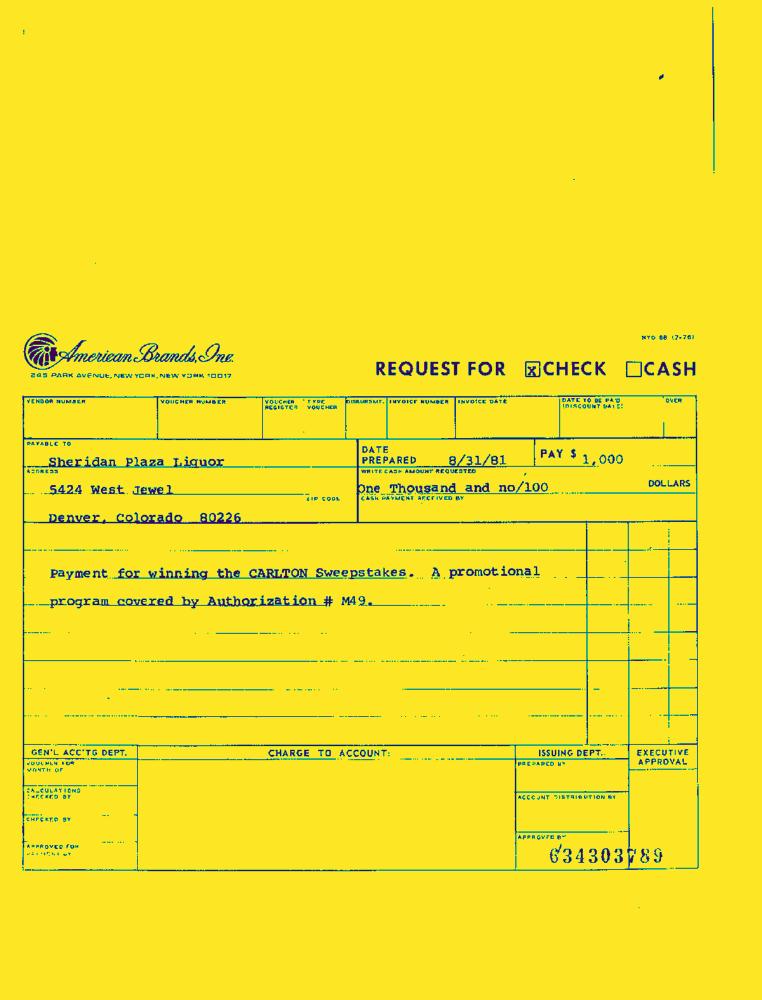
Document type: Invoice-Doc